Question: How does the patient history play a role?
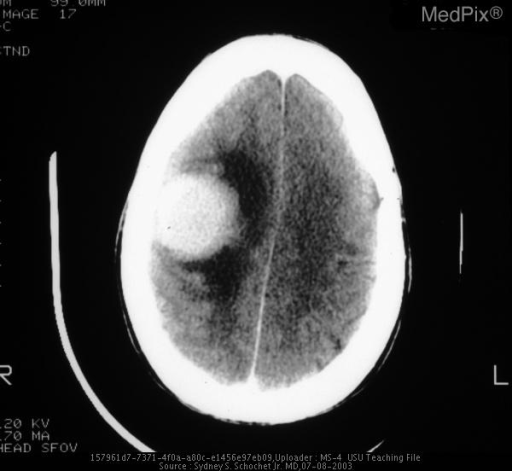
Answer: The patient's history of This 59 year old woman complained of mild left arm and leg weakness poor concentration and difficulty findings words. On the day of admission, she had "blacked out" for 6 to 8 minutes. is key in understanding the case.